Retrieve the amount in words, amount in figures, name of the payee, date on the cheque, and the bank name from the image.
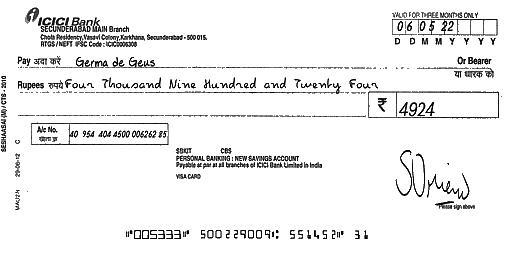
amt_in_words: Four Thousand Nine Hundred and Twenty Four
amt_in_figures: 4924
payee_name: Germa de Geus
bank_name: ICICI Bank
cheque_date: 06/05/22